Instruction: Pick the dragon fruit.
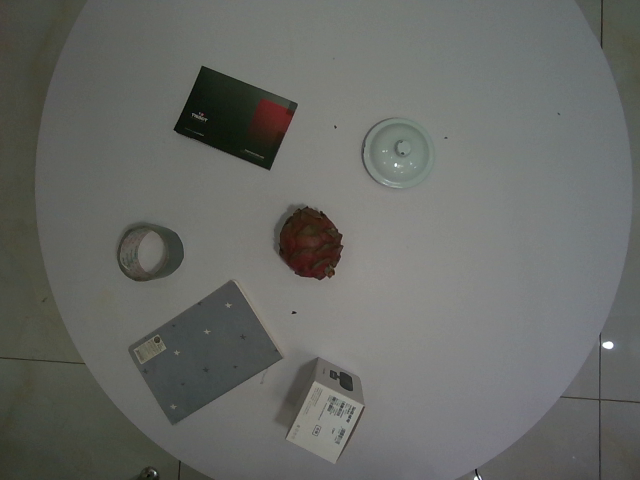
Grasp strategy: vertical